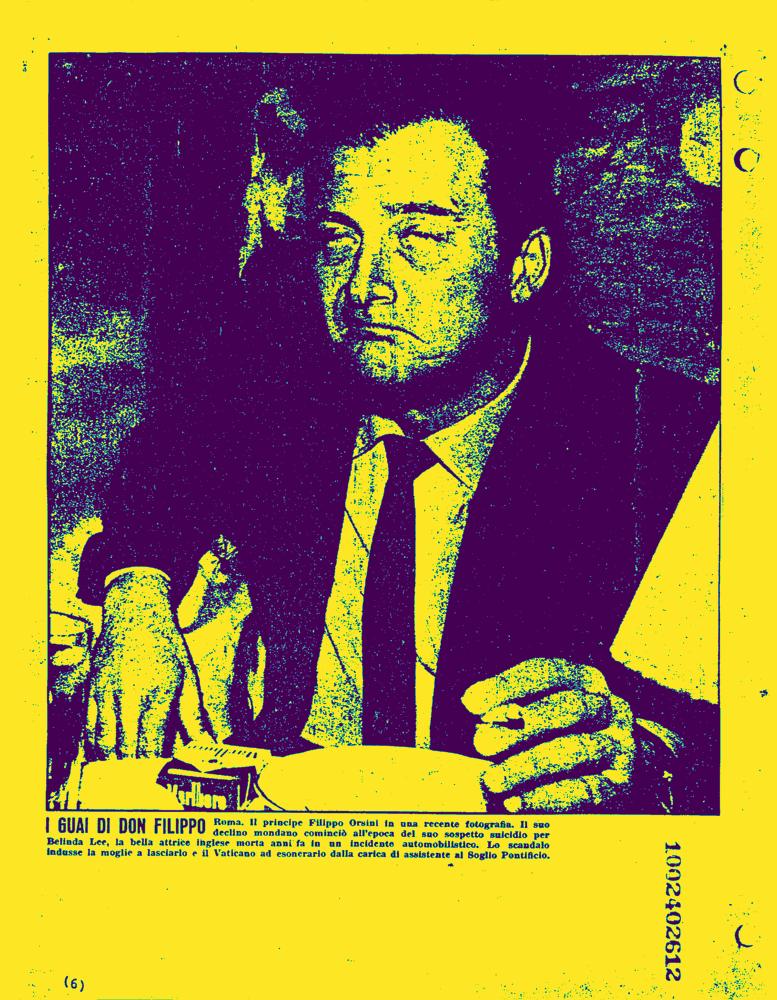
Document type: News-Article